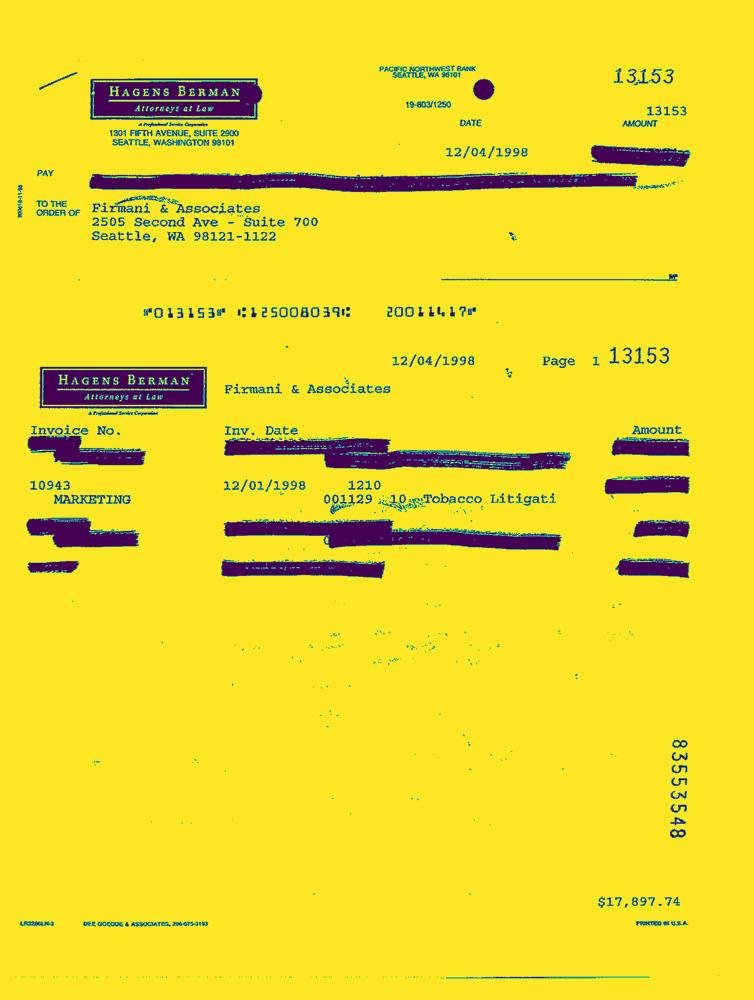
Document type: Invoice-Doc